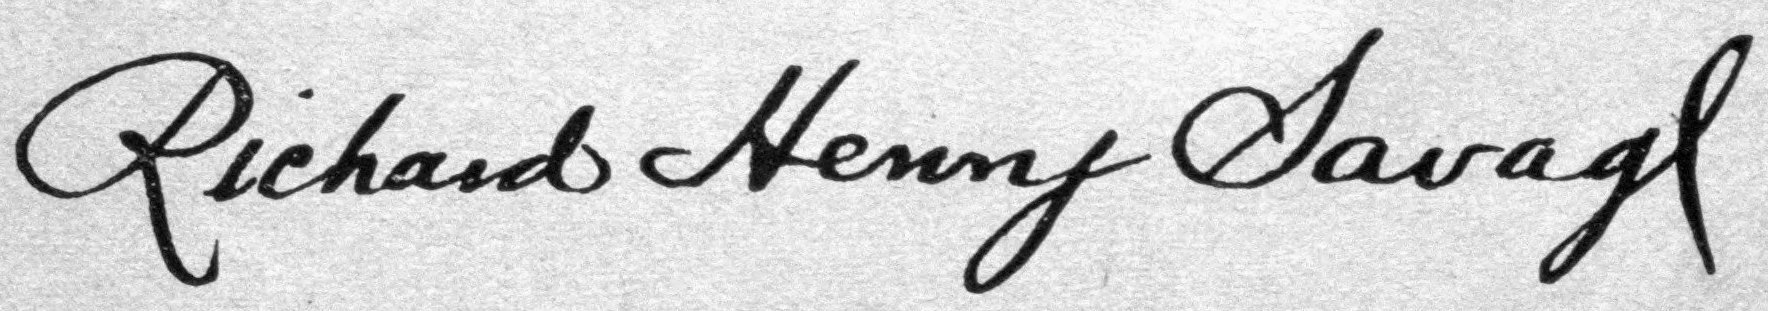
Signature of: richard henry savage